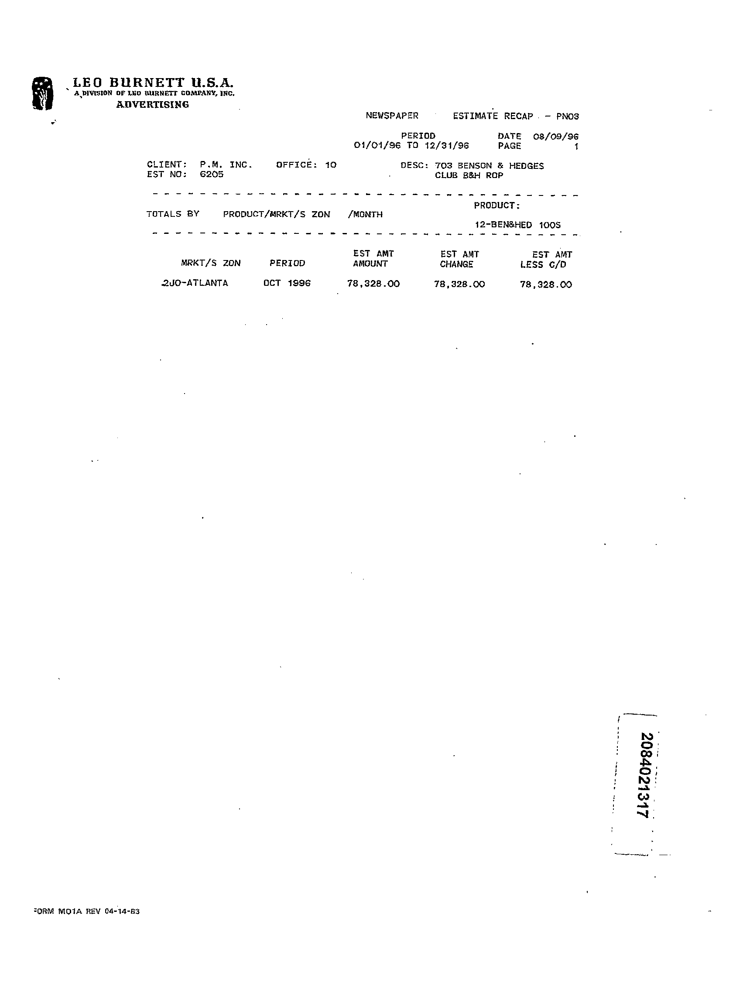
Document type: Invoice